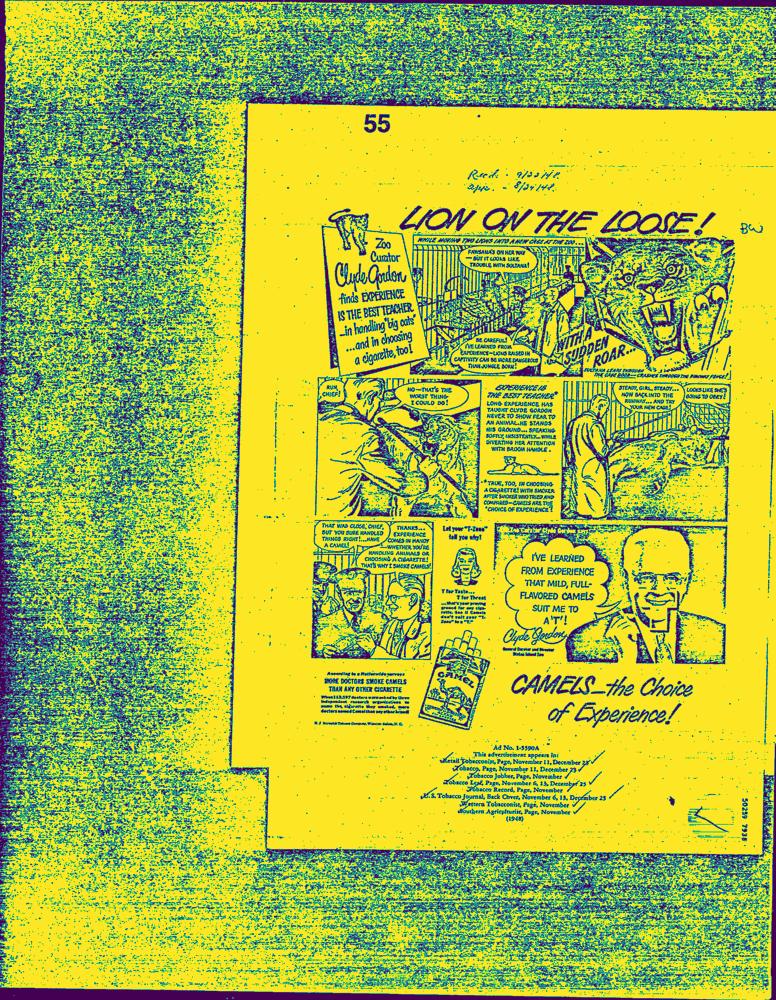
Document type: AD